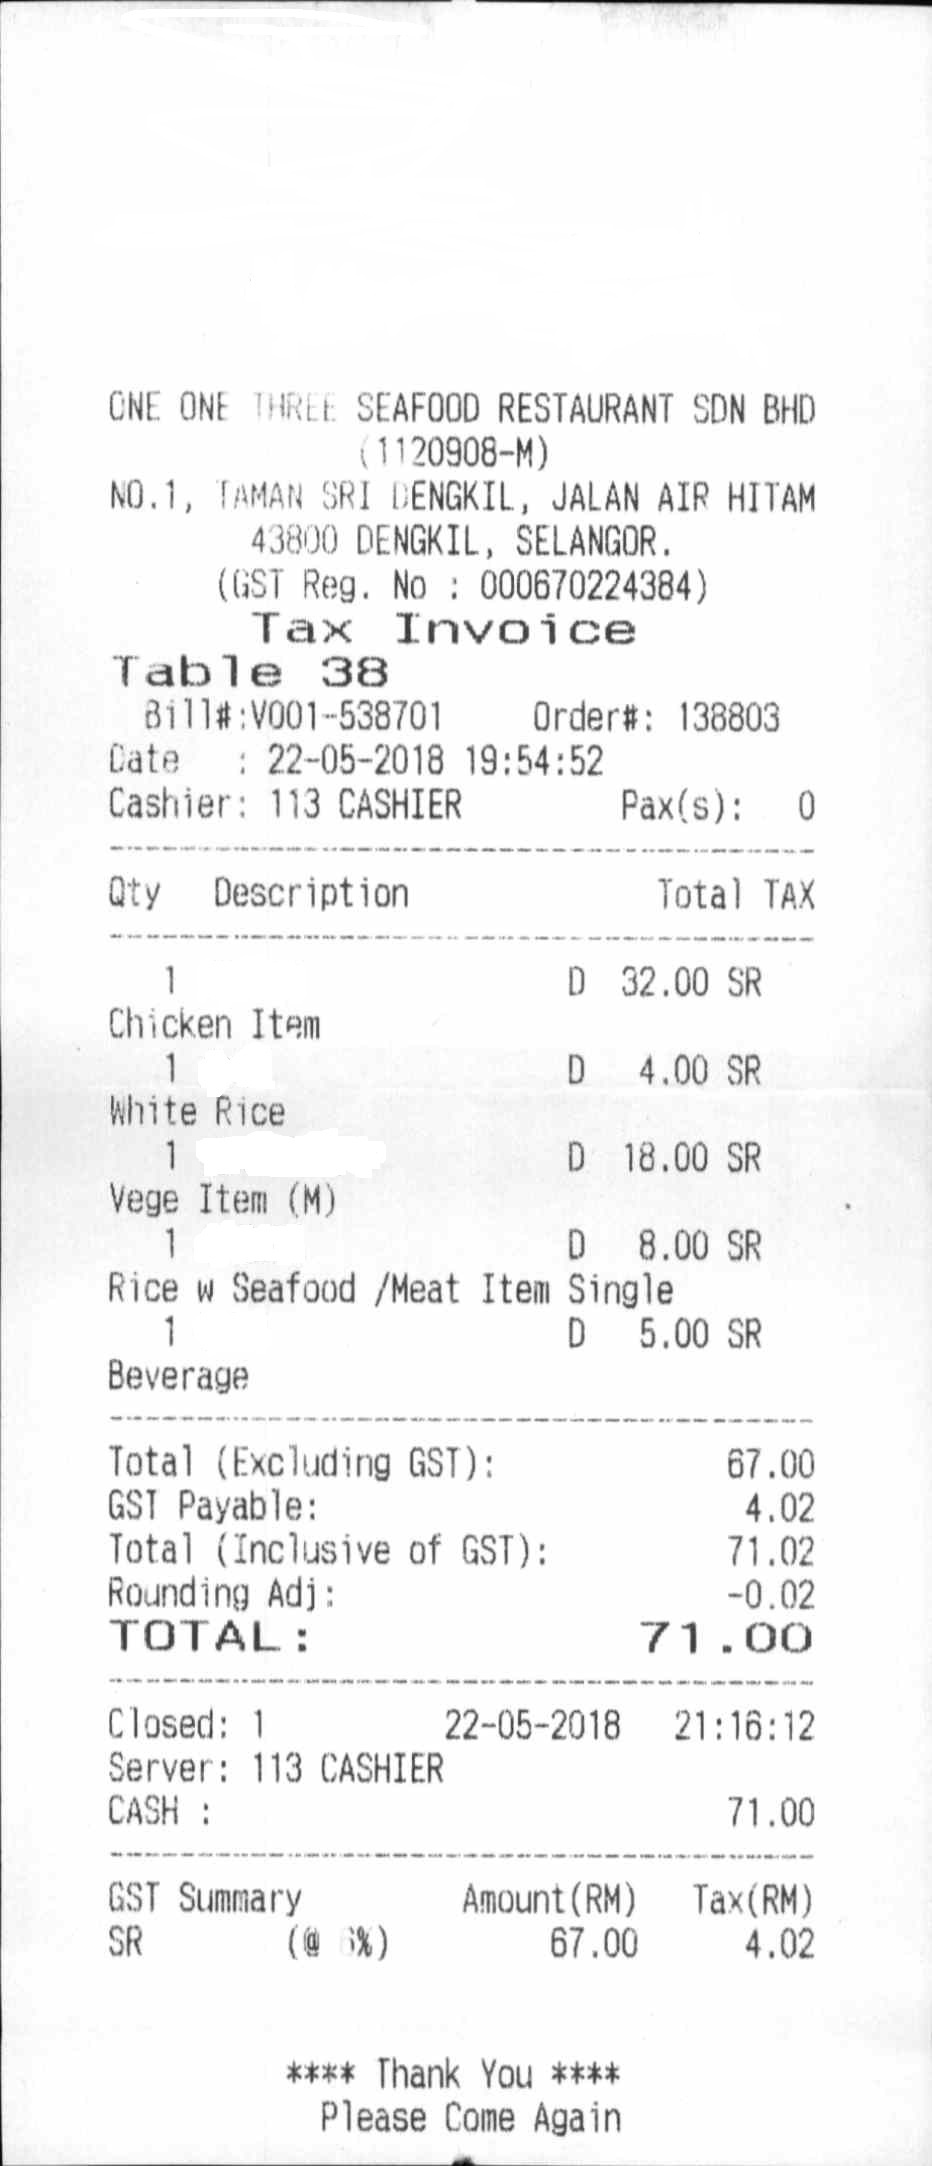
ONE ONE THREE SEAFOOD RESTAURANT SDN BHD
(1120908-M)
NO.1, TAMAN SRI DENGKIL, JALAN AIR HITAM
43800 DENGKIL, SELANGOR.
(GST REG. NO : 000670224384)
TAX INVOICE
TABLE 38
BILL#:V001-538701
ORDER#: 138803
DATE
: 22-05-2018 19:54:52
CASHIER: 113 CASHIER
PAX(S):
QTY
DESCRIPTION
TOTAL TAX
1
D
32.00 SR
CHICKEN ITEM
1
D
4.00 SR
WHITE RICE
1
D
18.00 SR
VEGE ITEM (M)
1
D
8.00 SR
RICE W SEAFOOD /MEAT ITEM SINGLE
1
D
5.00 SR
BEVERAGE
TOTAL (EXCLUDING GST):
67.00
GST PAYABLE:
4.02
TOTAL (INCLUSIVE OF GST):
71.02
ROUNDING ADJ:
-0.02
TOTAL :
71.00
CLOSED: 1
22-05-2018
21:16:12
SERVER: 113 CASHIER
CASH :
71.00
GST SUMMARY
AMOUNT(RM)
TAX(RM)
SR
(@ 6%)
67.00
4.02
**** THANK YOU ****
PLEASE COME AGAIN
0